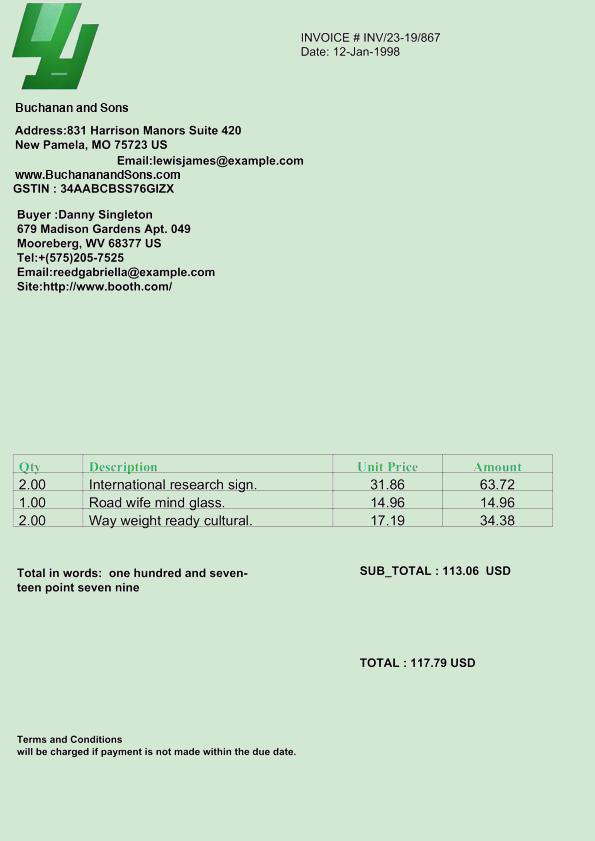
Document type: Invoice